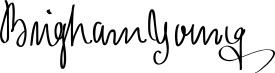
Signature of: brigham young